Identify and extract the amount in words, amount in numbers, payee name, cheque date, and bank name from the image.
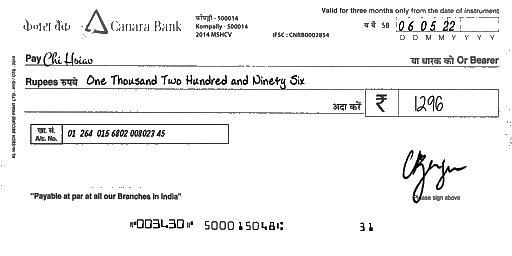
amt_in_words: One Thousand Two Hundred and Ninety Six
amt_in_figures: 1296
payee_name: Chi Hsiao
bank_name: Canara Bank
cheque_date: 06/05/22